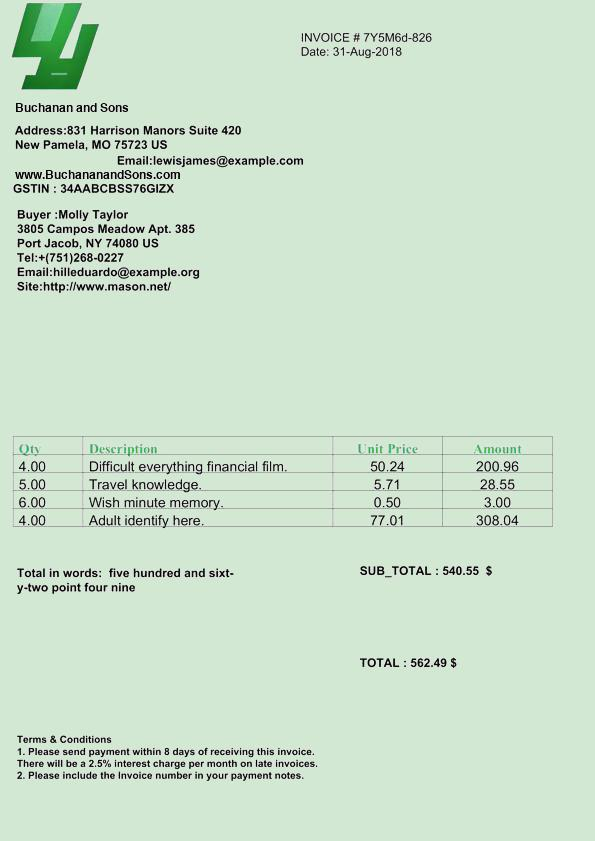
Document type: Invoice